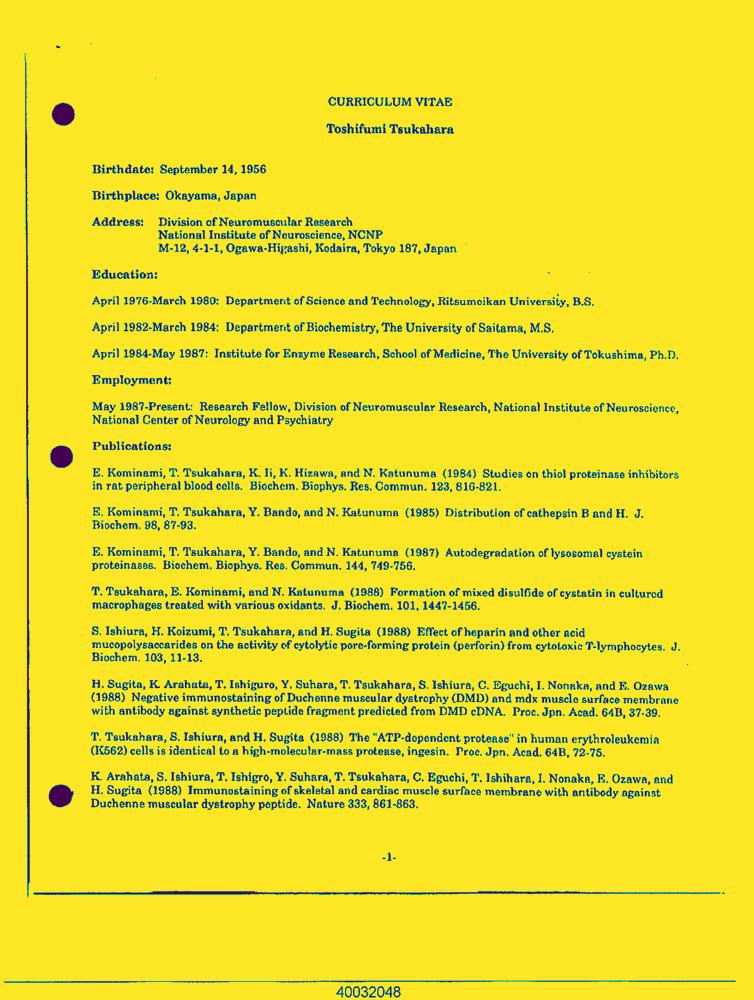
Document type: Resume-Doc